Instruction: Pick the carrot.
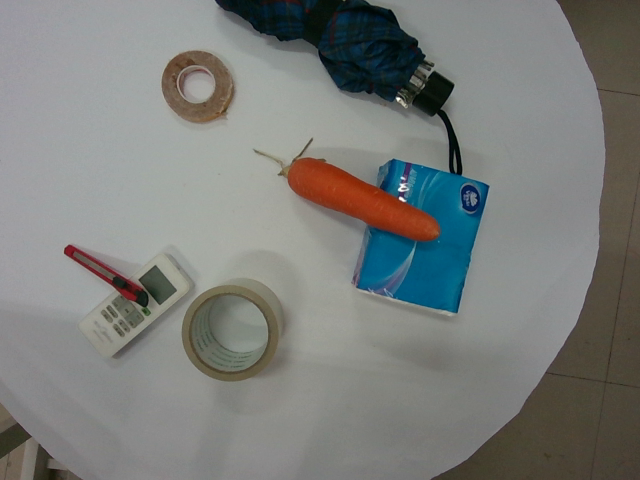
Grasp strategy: vertical